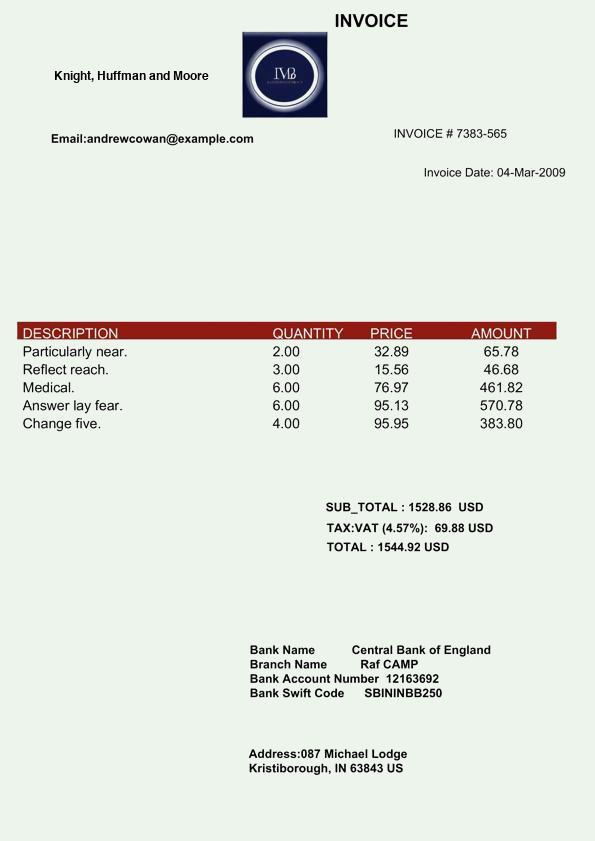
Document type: Invoice